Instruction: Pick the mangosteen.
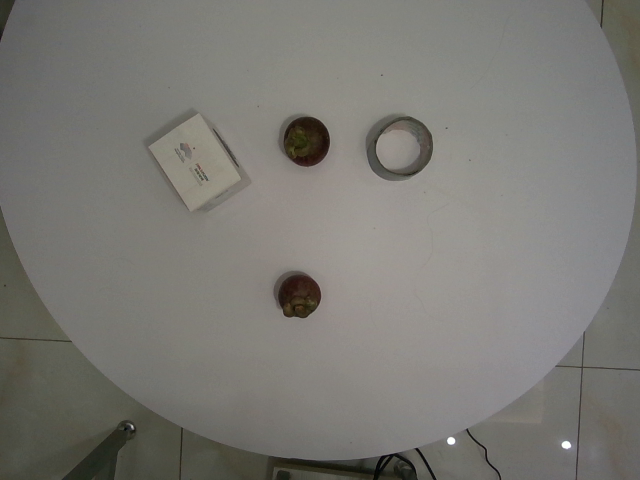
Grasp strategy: vertical